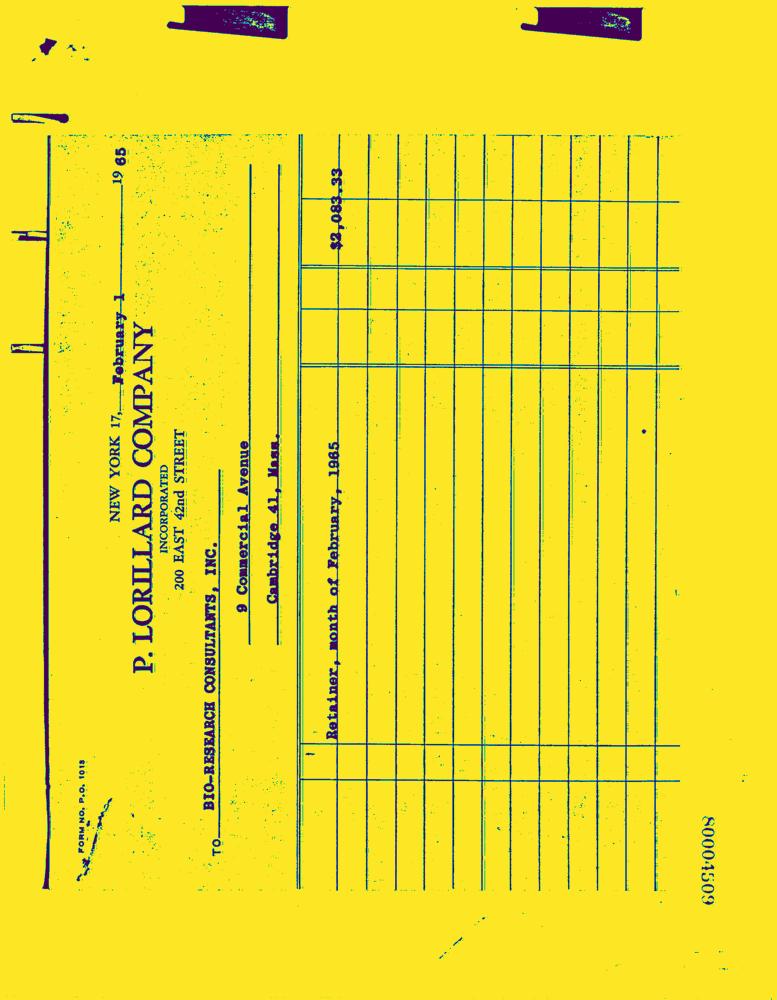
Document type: Invoice-Doc